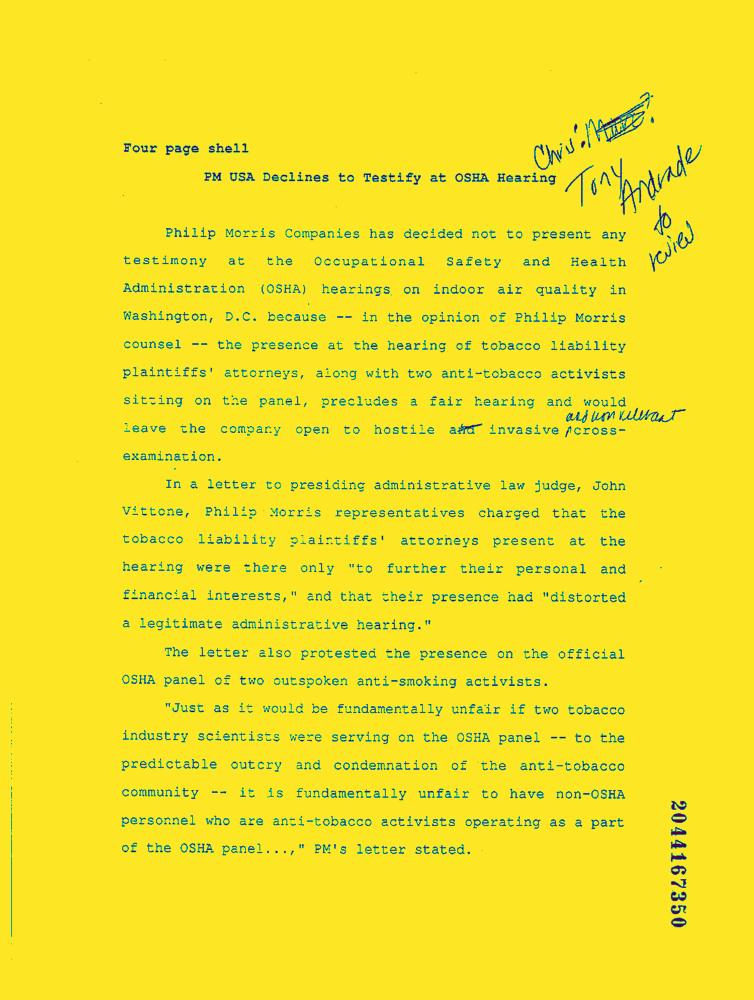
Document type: News-Article